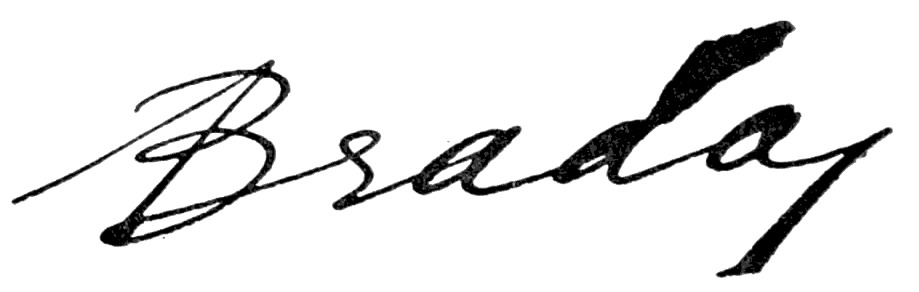
Signature of: brada